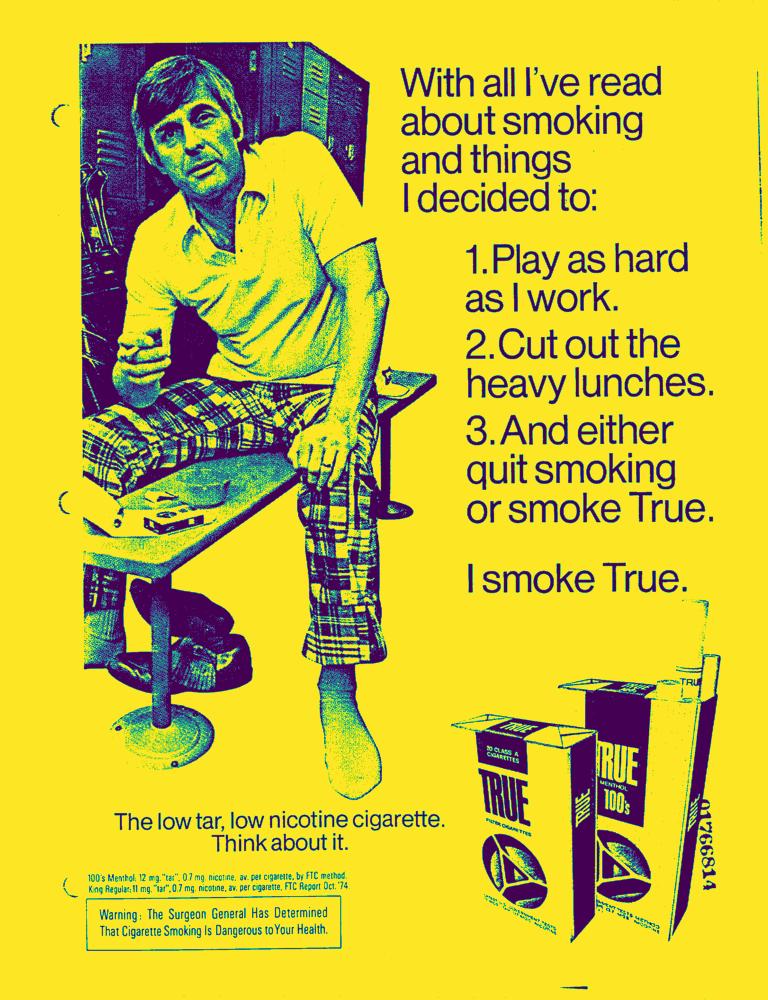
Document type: AD